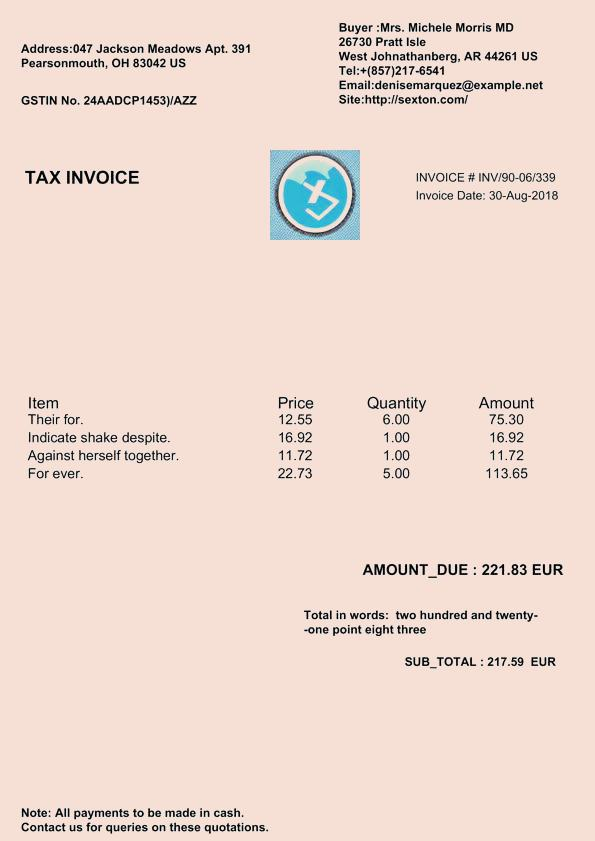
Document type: Invoice